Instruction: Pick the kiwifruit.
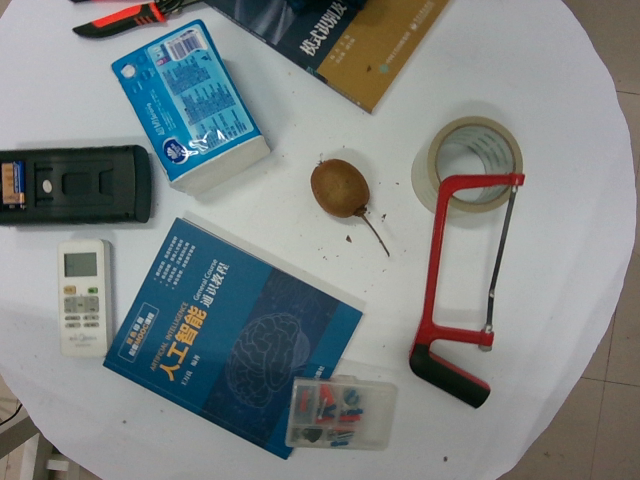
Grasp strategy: vertical